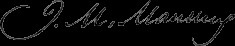
Signature of: jacob merrill manning